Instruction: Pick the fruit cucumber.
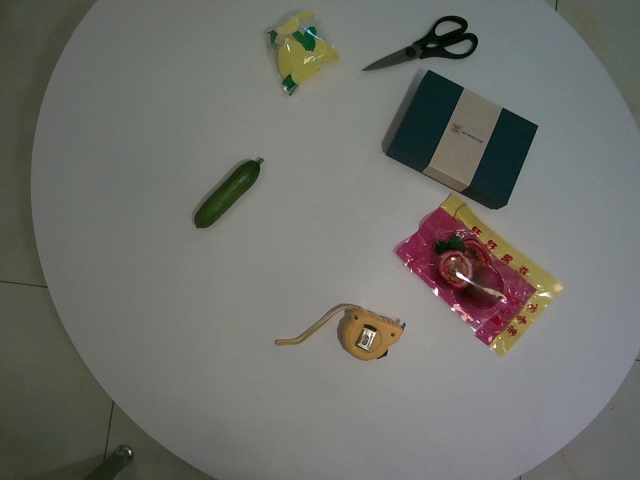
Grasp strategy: vertical